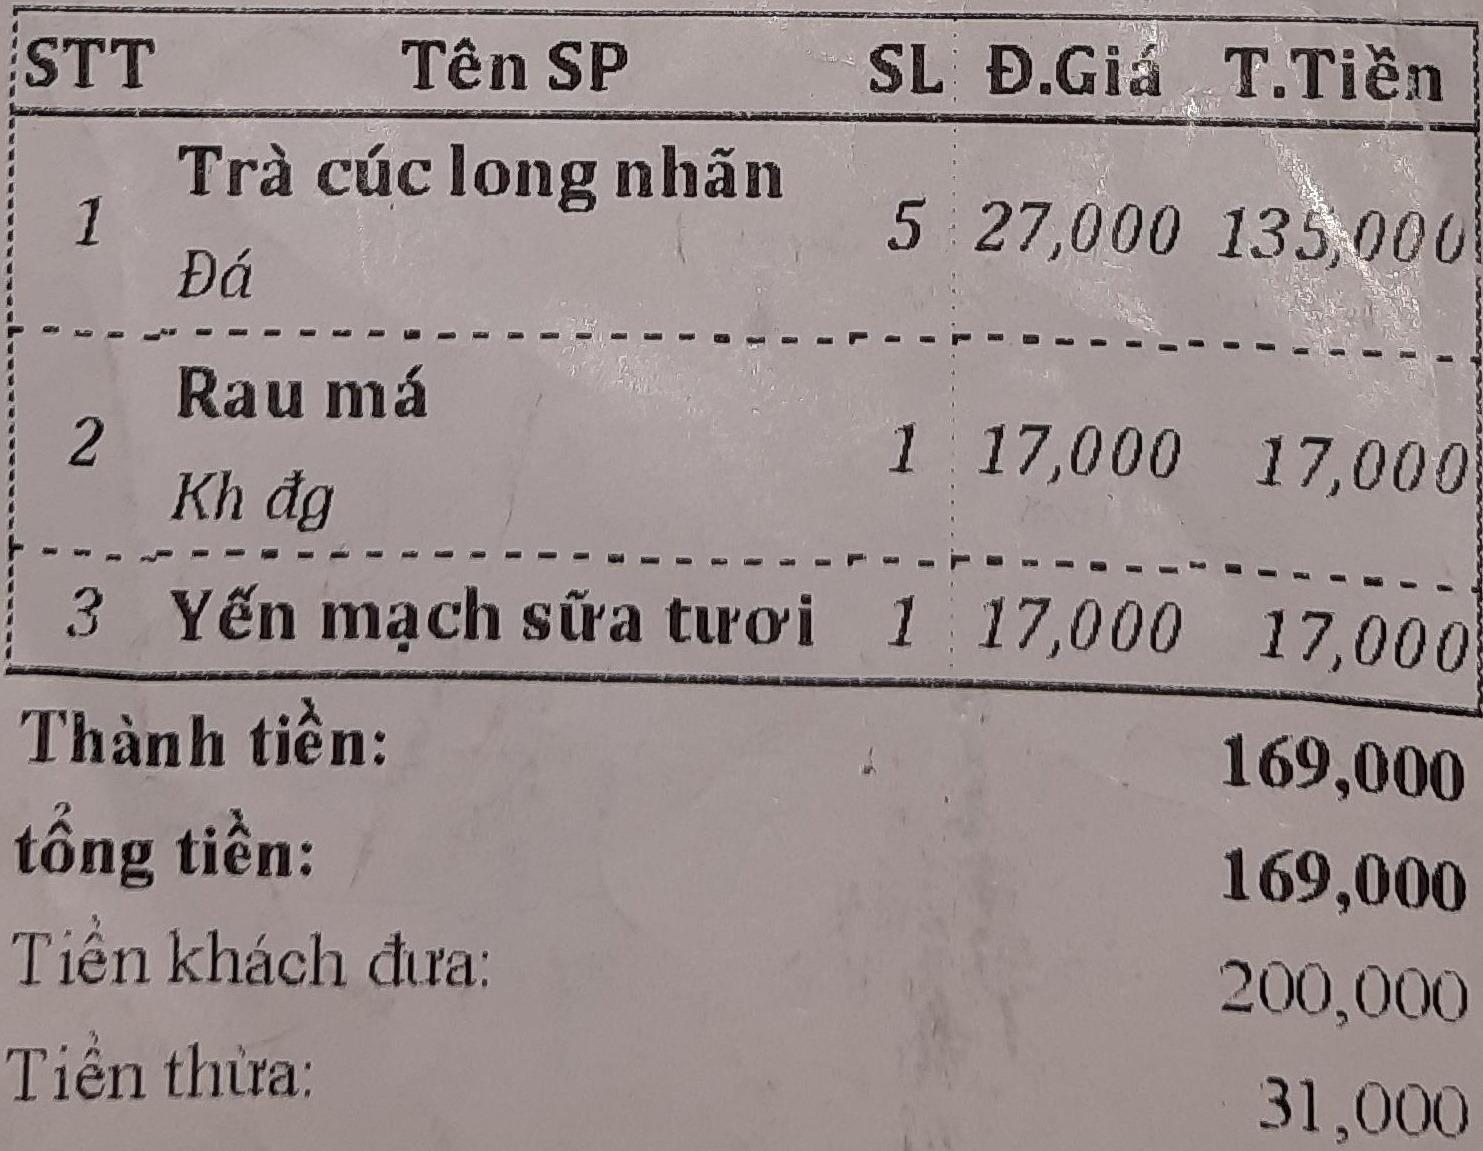
<table>
<tr>
<th>STT</th>
<th>Tên SP</th>
<th>SL</th>
<th>Đ.Giá</th>
<th>T.Tiền</th>
</tr>
<tr>
<td>1</td>
<td>Trà cúc long nhãn Đá</td>
<td>5</td>
<td>27,000</td>
<td>135,000</td>
</tr>
<tr>
<td>2</td>
<td>Rau má Kh đg</td>
<td>1</td>
<td>17,000</td>
<td>17,000</td>
</tr>
<tr>
<td>3</td>
<td>Yến mạch sữa tươi</td>
<td>1</td>
<td>17,000</td>
<td>17,000</td>
</tr>
</table>

Thành tiền: 169,000
tổng tiền: 169,000
Tiền khách đưa: 200,000
Tiền thừa: 31,000